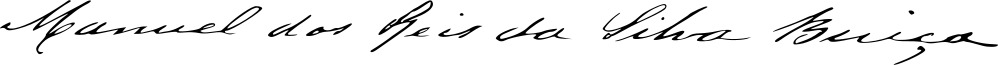
Signature of: manuel buíça